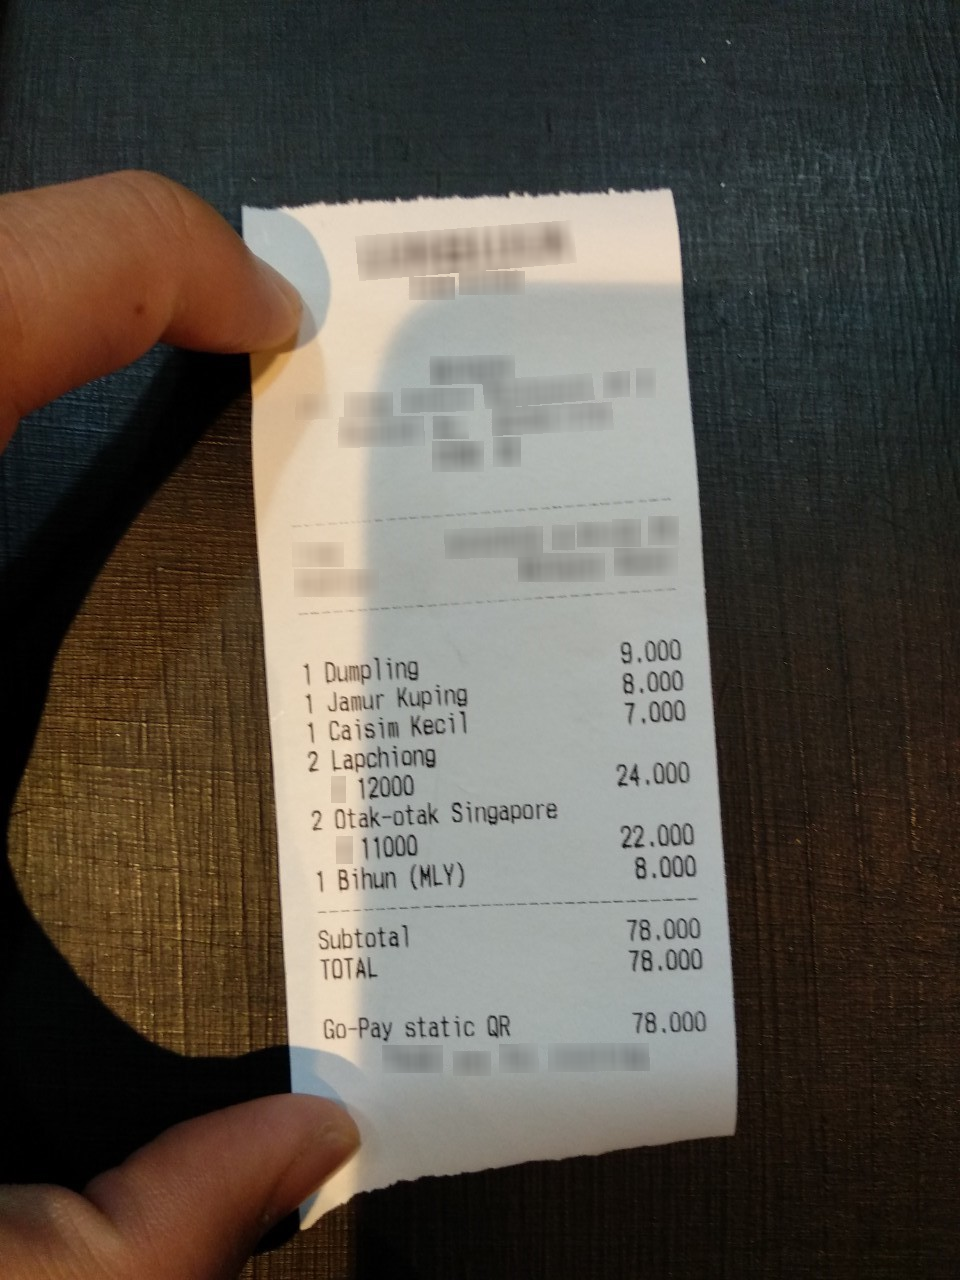
Number of items: 6
Subtotal: 78.000
Total: 78.000
OCR text regions:
text: Dumpling
text: 1
text: 9.000
text: Jamur
text: Kuping
text: 1
text: 8.000
text: Caisim
text: Kecil
text: 1
text: 7.000
text: Lapchiong
text: 2
text: 12000
text: 24.000
text: Otak-otak
text: Singapore
text: 2
text: 11000
text: 22.000
text: Bihun
text: (MLY)
text: 1
text: 8.000
text: Subtotal
text: 78.000
text: TOTAL
text: 78.000
text: Go-Pay
text: static
text: QR
text: 78.000